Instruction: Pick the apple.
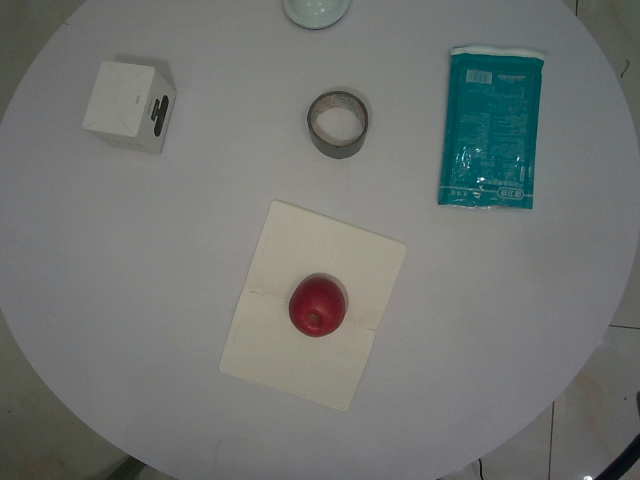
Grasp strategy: vertical